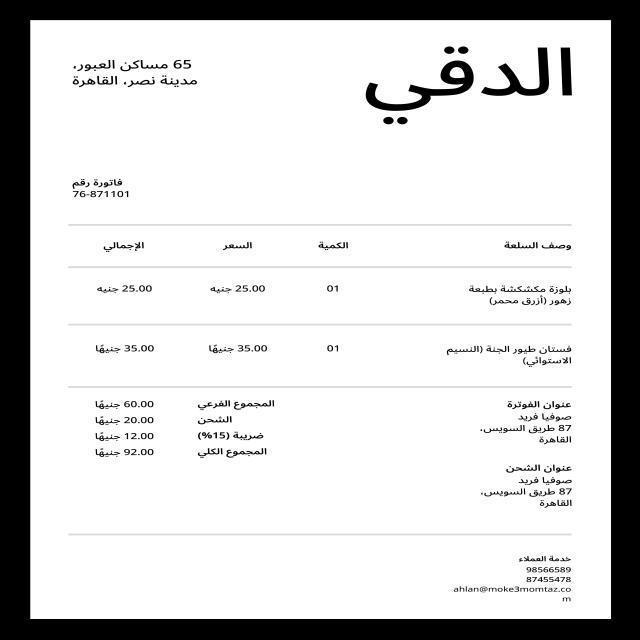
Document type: Invoice